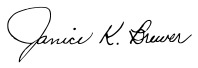
Signature of: jan brewer